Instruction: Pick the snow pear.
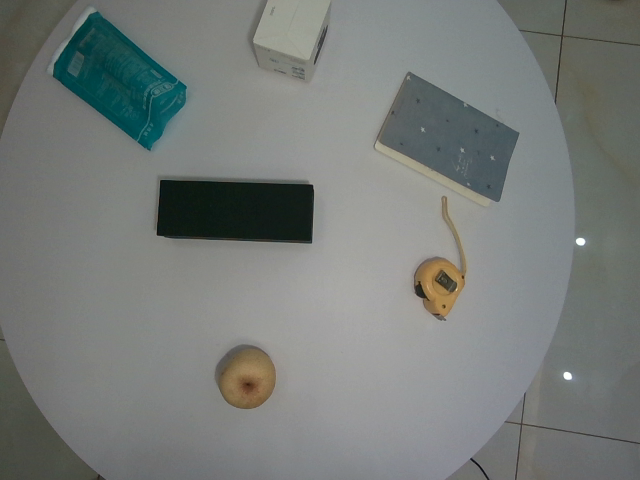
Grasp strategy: vertical